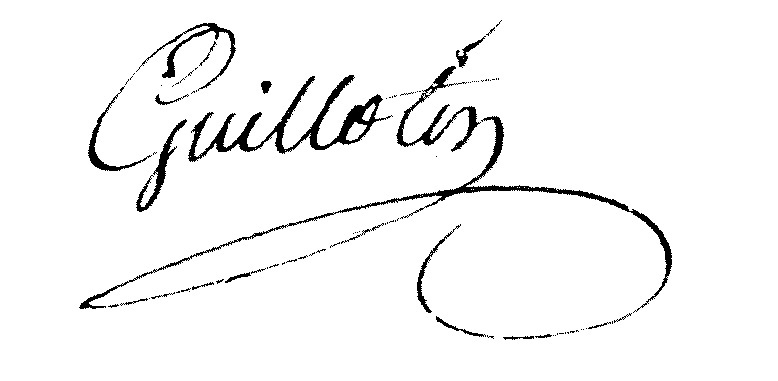
Signature of: joseph ignace guillotin